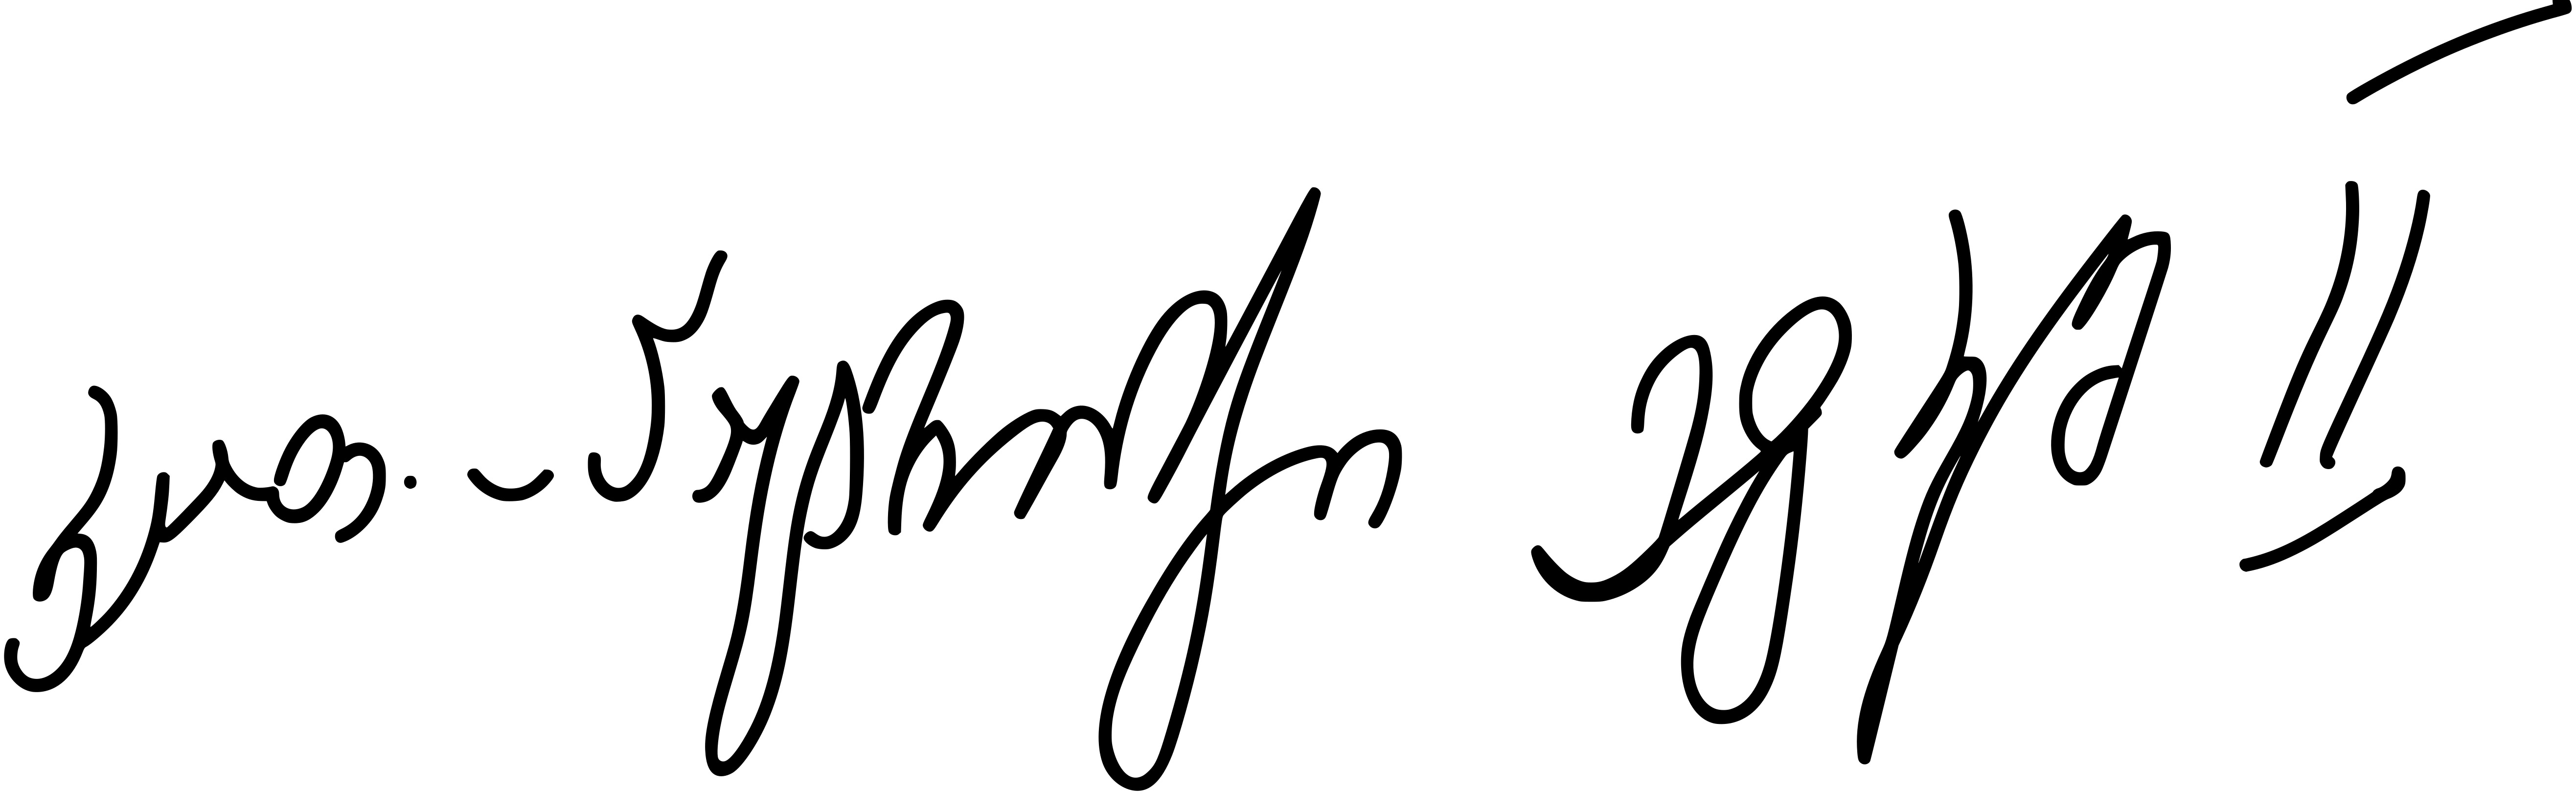
Signature of: ephraim ii of georgia